Question: What are the imaging findings?
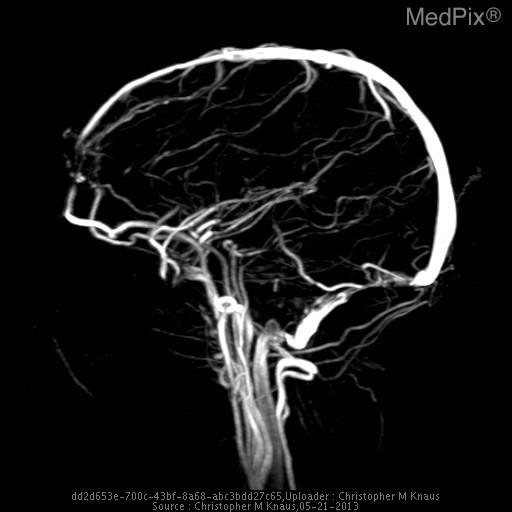
Answer: The imaging shows The vein of Galen, straight sinus, and dominant left transverse venous dural sinus are particularly hyperattenuating, and apparently prominent in caliber.

The superior sagittal sinus is notably less hyperattenuating and is normal in appearance.  The right transverse dural venous sinus is hypoplastic.

Gray/white matter discrimination is preserved.  There is no evidence for infarction or intracranial hemorrhage.  There are no brain masses or mass effect.  There is no hydrocephalus.

The skull is intact.  The partially imaged aerated portions of the skull base are free of significant effusions..

Impression: The vein of Galen, straight sinus, and dominant left transverse venous dural sinus are all particularly hyperattenuating and apparently prominent in caliber, all very concerning for thrombosis. 3D reconstruction MRV (MR venogram) lateral view..